Question: What do the imaging results show?
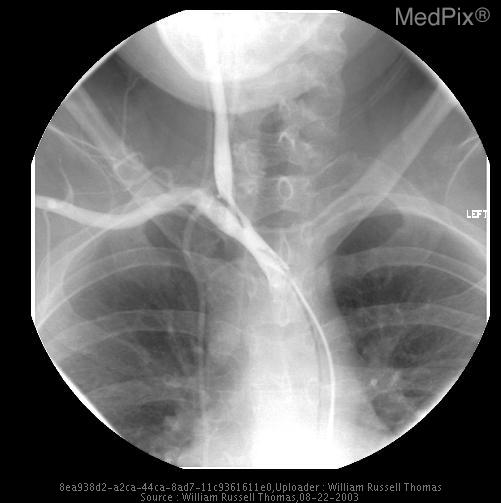
Answer: The imaging shows ABDOMINAL AORTA:  There is narrowing of the abdominal aorta, both above and below the renal arteries.  The superior mesenteric artery is occluded at its origin, and not seen on the lateral view.  There is a large Arc of Riolan from the IMA, which reconstitutes the SMA distribution.  The celiac axis is patent, however, there is a 50% stenosis at the origin.  There are single renal arteries bilaterally, both of which demonstrate stenoses.  On the right, there is a long segment stenosis with approximately 50% narrowing.  On the left, there is 60% to 70% stenosis at the origin of the vessel, extending to an early bifurcation, with an early upper pole branch.  This is also stenotic at its origin. Carotid stenosis.